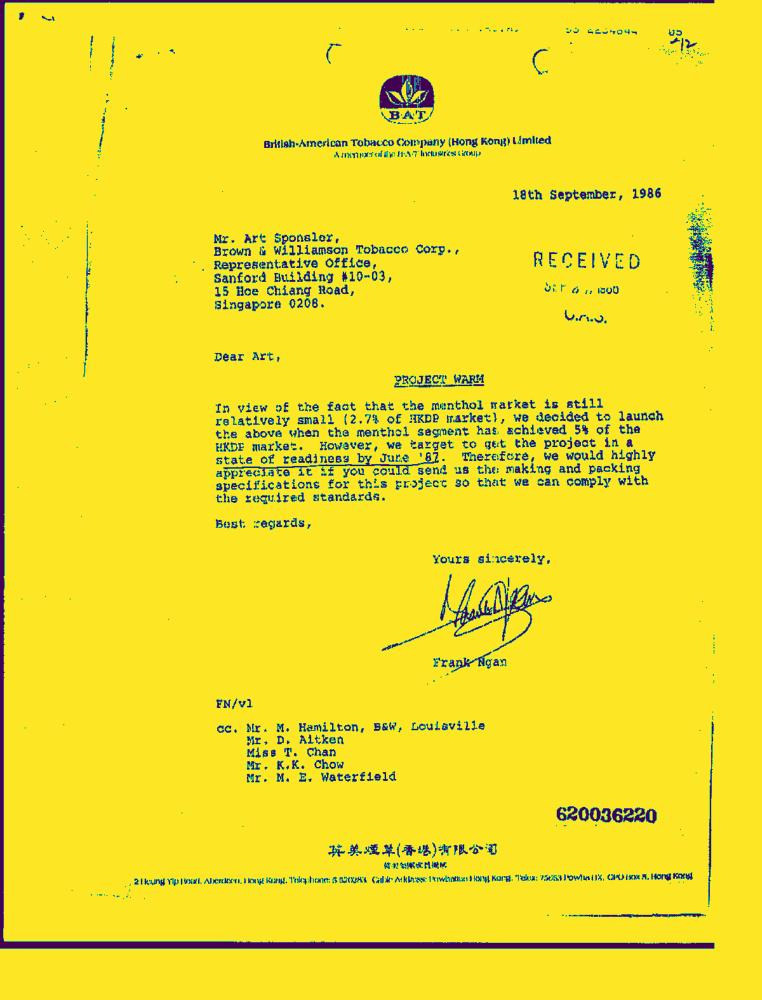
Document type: Letter-Doc